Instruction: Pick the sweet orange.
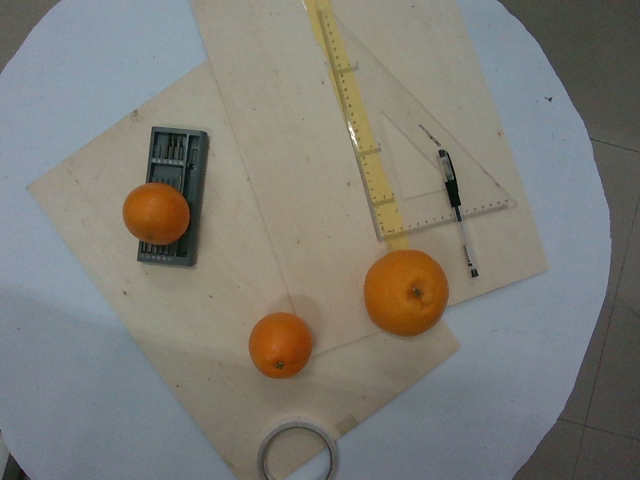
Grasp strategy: vertical